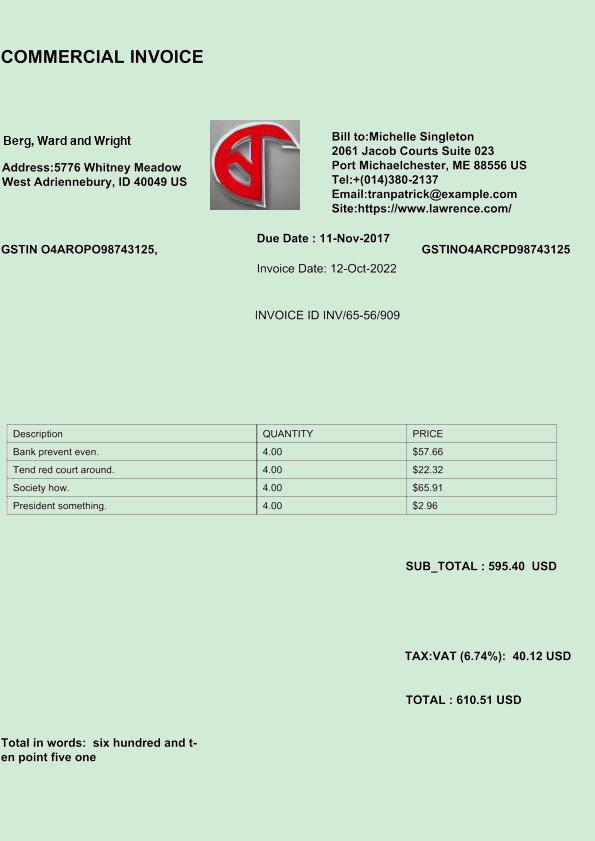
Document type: Invoice